Question: Can you provide the account number mentioned in the document?
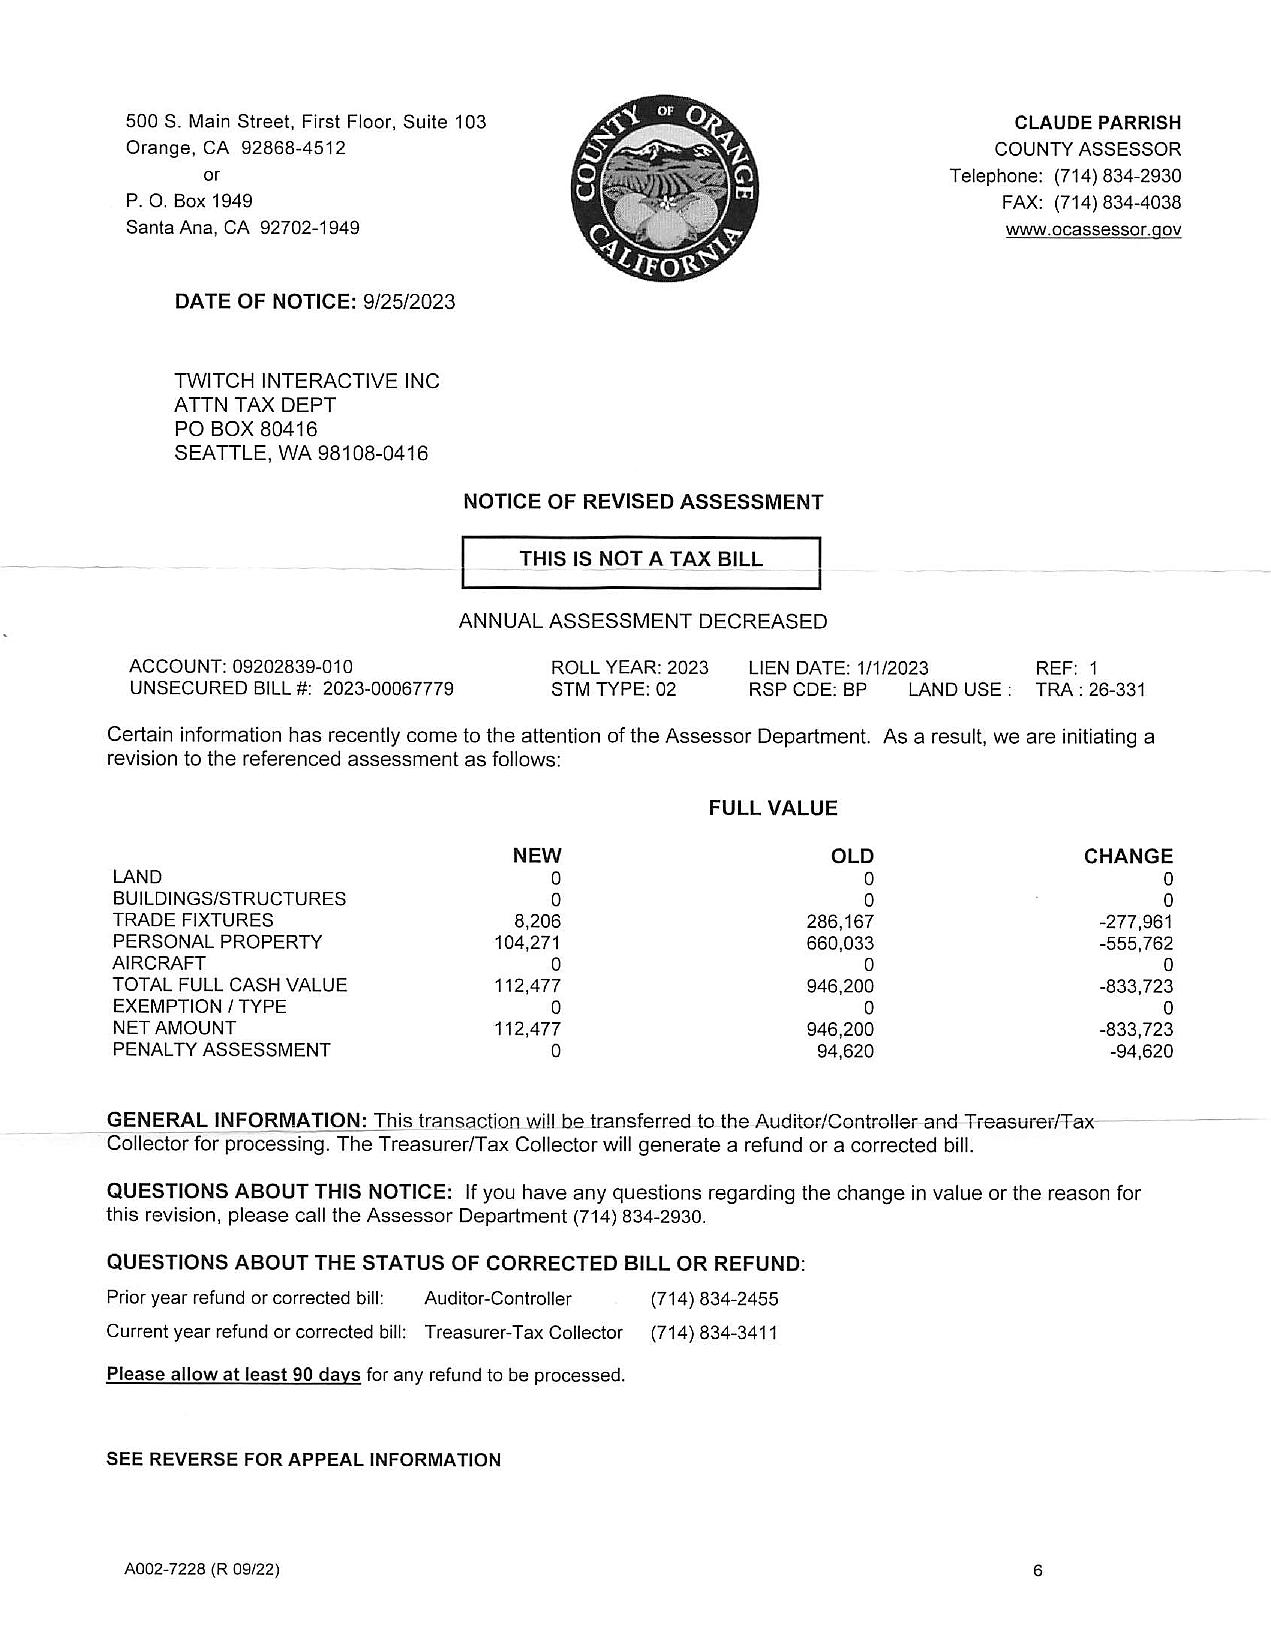
Answer: "09202839-010"